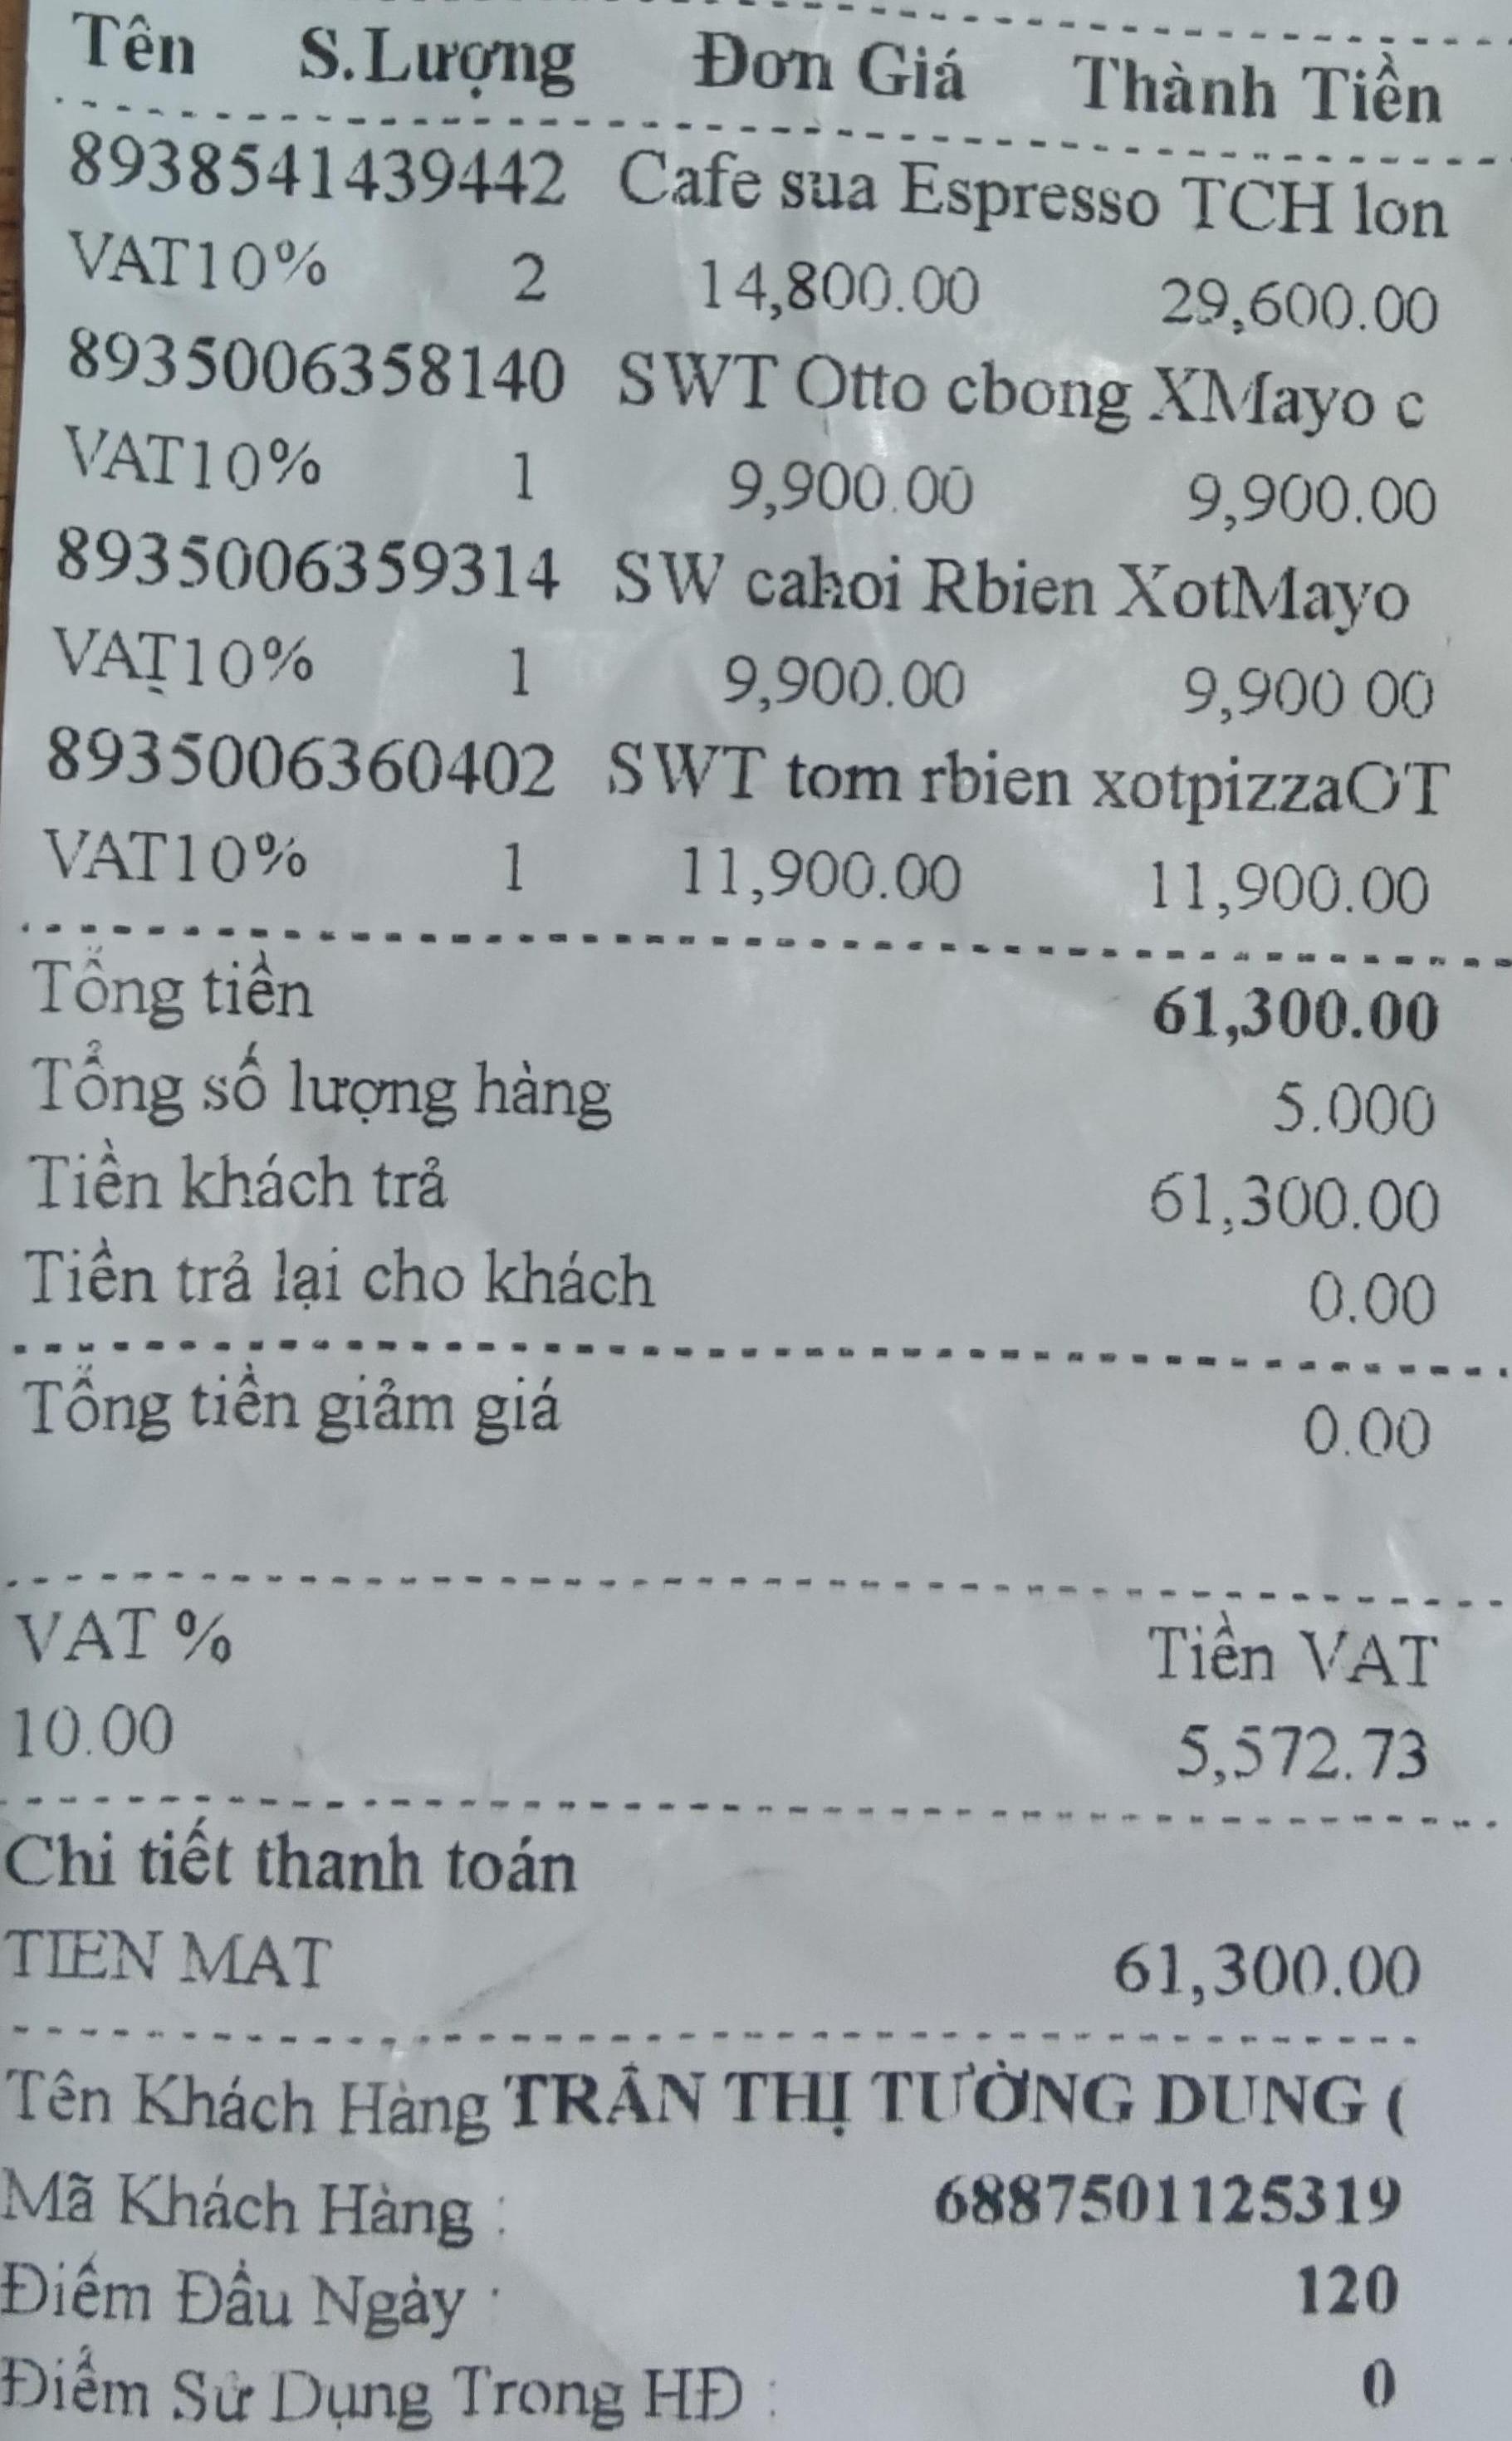
<table>
<tr>
<th>Tên</th>
<th>S.Lượng</th>
<th>Đơn Giá</th>
<th>Thành Tiền</th>
</tr>
<tr>
<td>8938541439442 Cafe sua Espresso TCH lon VAT10%</td>
<td>2</td>
<td>14,800.00</td>
<td>29,600.00</td>
</tr>
<tr>
<td>8935006358140 SWT Otto cbong XMayo c VAT10%</td>
<td>1</td>
<td>9,900.00</td>
<td>9,900.00</td>
</tr>
<tr>
<td>8935006359314 SW cakoi Rbien XotMayo VAT10%</td>
<td>1</td>
<td>9,900.00</td>
<td>9,900 00</td>
</tr>
<tr>
<td>8935006360402 SWT tom rbien xotpizzaOT VAT10%</td>
<td>1</td>
<td>11,900.00</td>
<td>11,900.00</td>
</tr>
</table>

Tổng tiền 61,300.00
Tổng số lượng hàng 5.000
Tiền khách trả 61,300.00
Tiền trả lại cho khách 0.00
Tổng tiền giảm giá 0.00

VAT % Tiền VAT
10.00 5,572.73

Chi tiết thanh toán
TIEN MAT 61,300.00

Tên Khách Hàng TRẦN THỊ TƯỜNG DUNG (
Mã Khách Hàng: 6887501125319
Điểm Đầu Ngày: 120
Điểm Sử Dụng Trong HĐ : 0